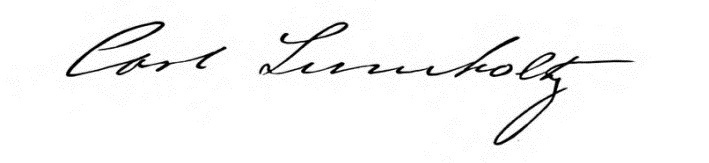
Signature of: carl sofus lumholtz